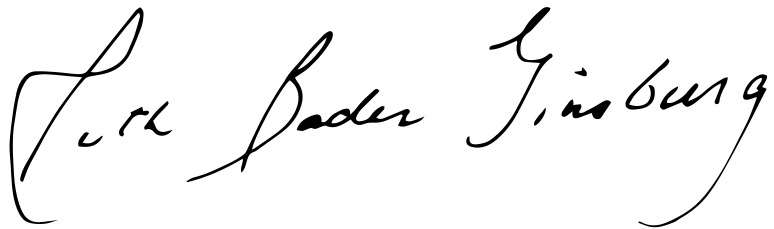
Signature of: ruth bader ginsburg